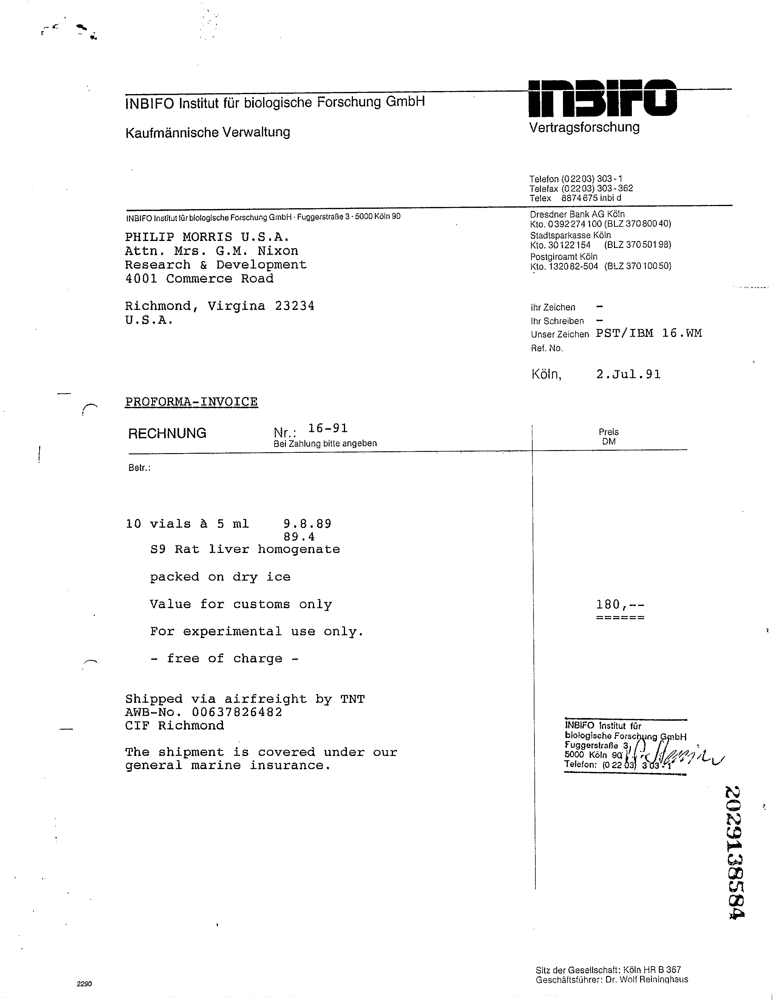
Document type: Invoice